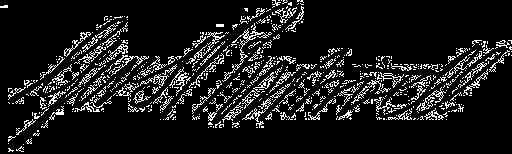
Signature of: george s boutwell